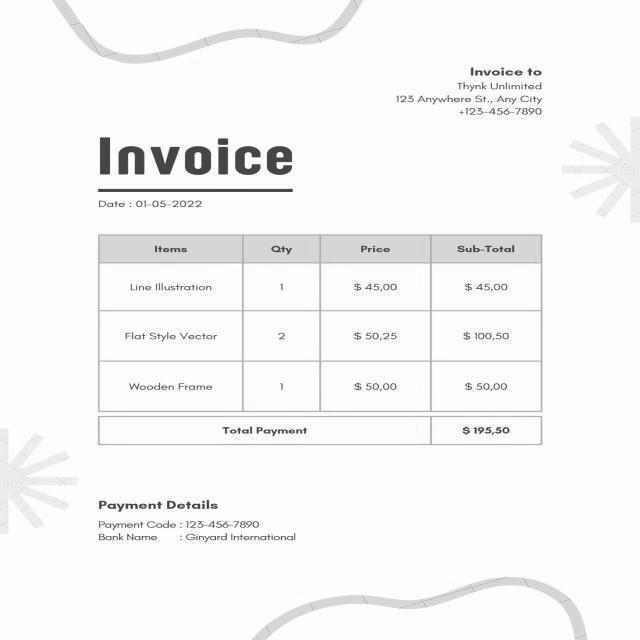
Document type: Invoice